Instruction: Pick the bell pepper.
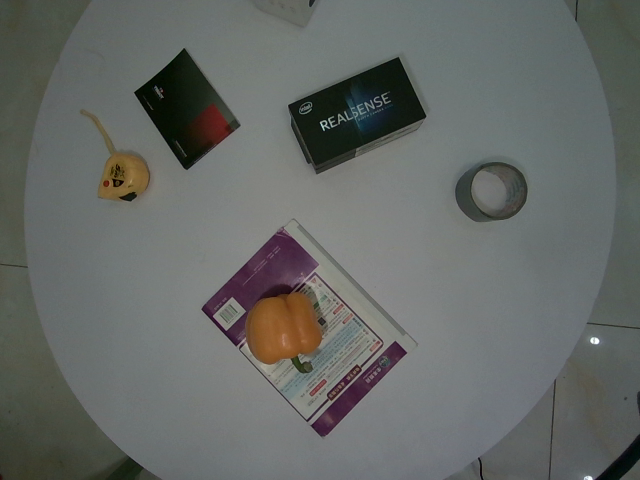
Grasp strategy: vertical